Question: What are the imaging findings?
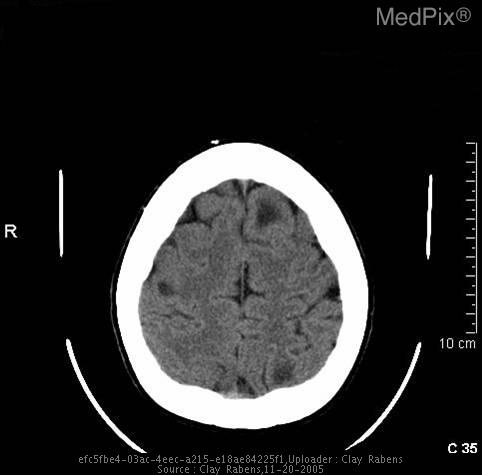
Answer: The imaging shows - Calcified subependymal nodules in lateral ventricles
- Low density cortical tubers
- Pulmonary "honeycomb" pattern suggestive of Lymphangiomyomatosis (LAM) Axial CT, head showing low density cortical tubers.